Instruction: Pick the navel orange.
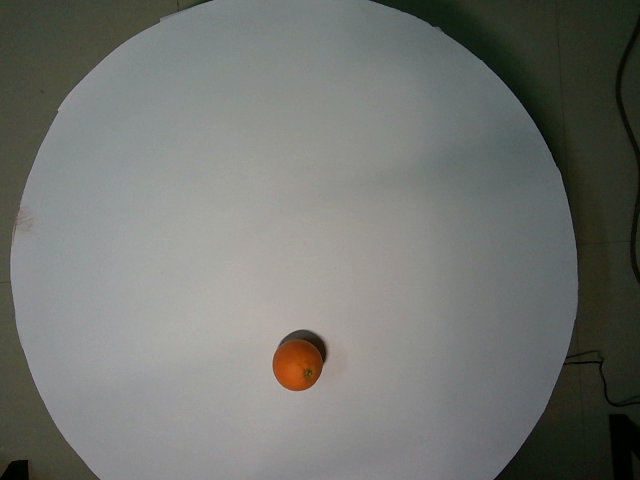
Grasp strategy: vertical